Question: How is the property described in the document?
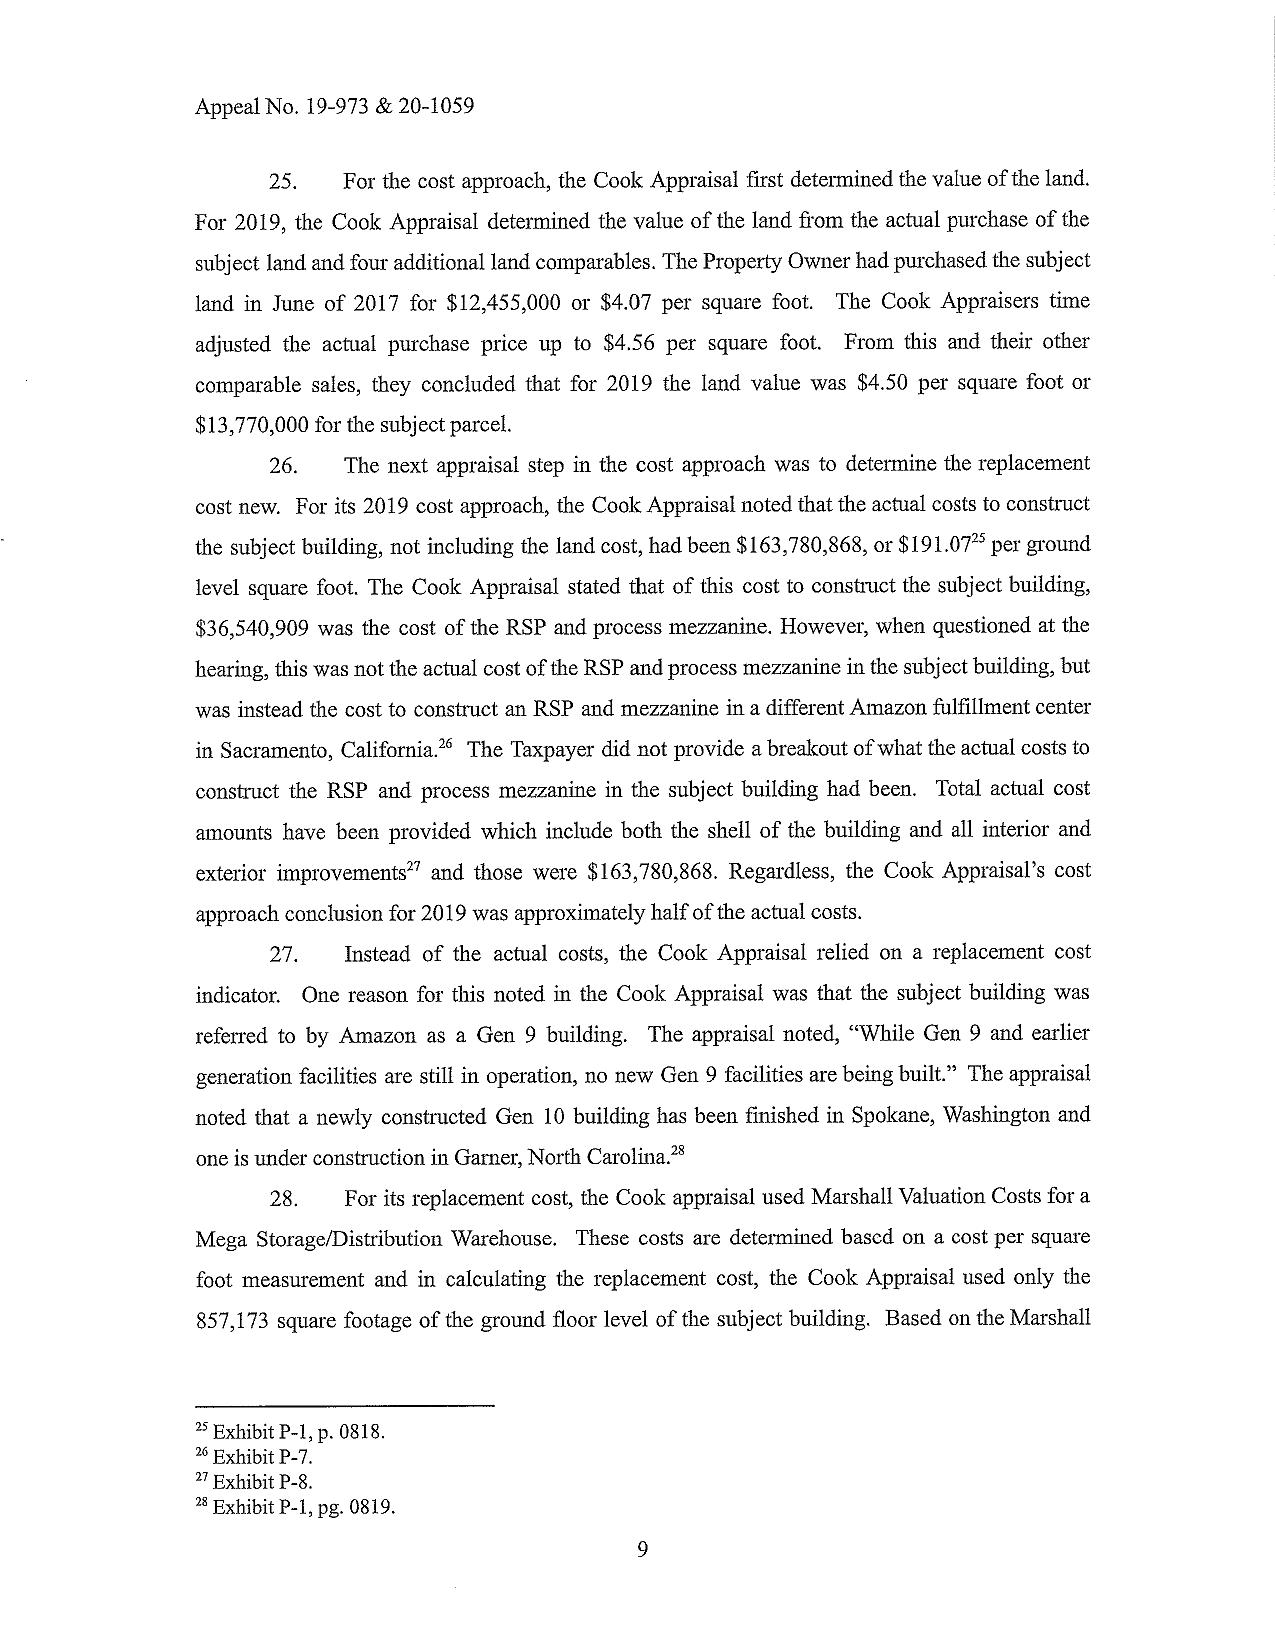
Answer: "Mega Storage/Distribution Warehouse"